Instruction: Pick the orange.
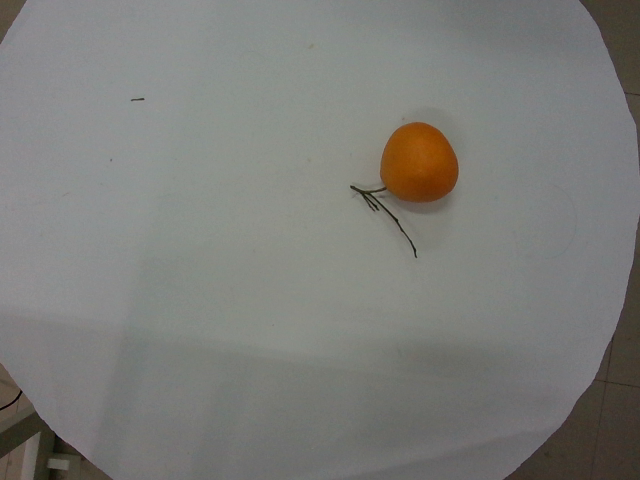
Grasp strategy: vertical